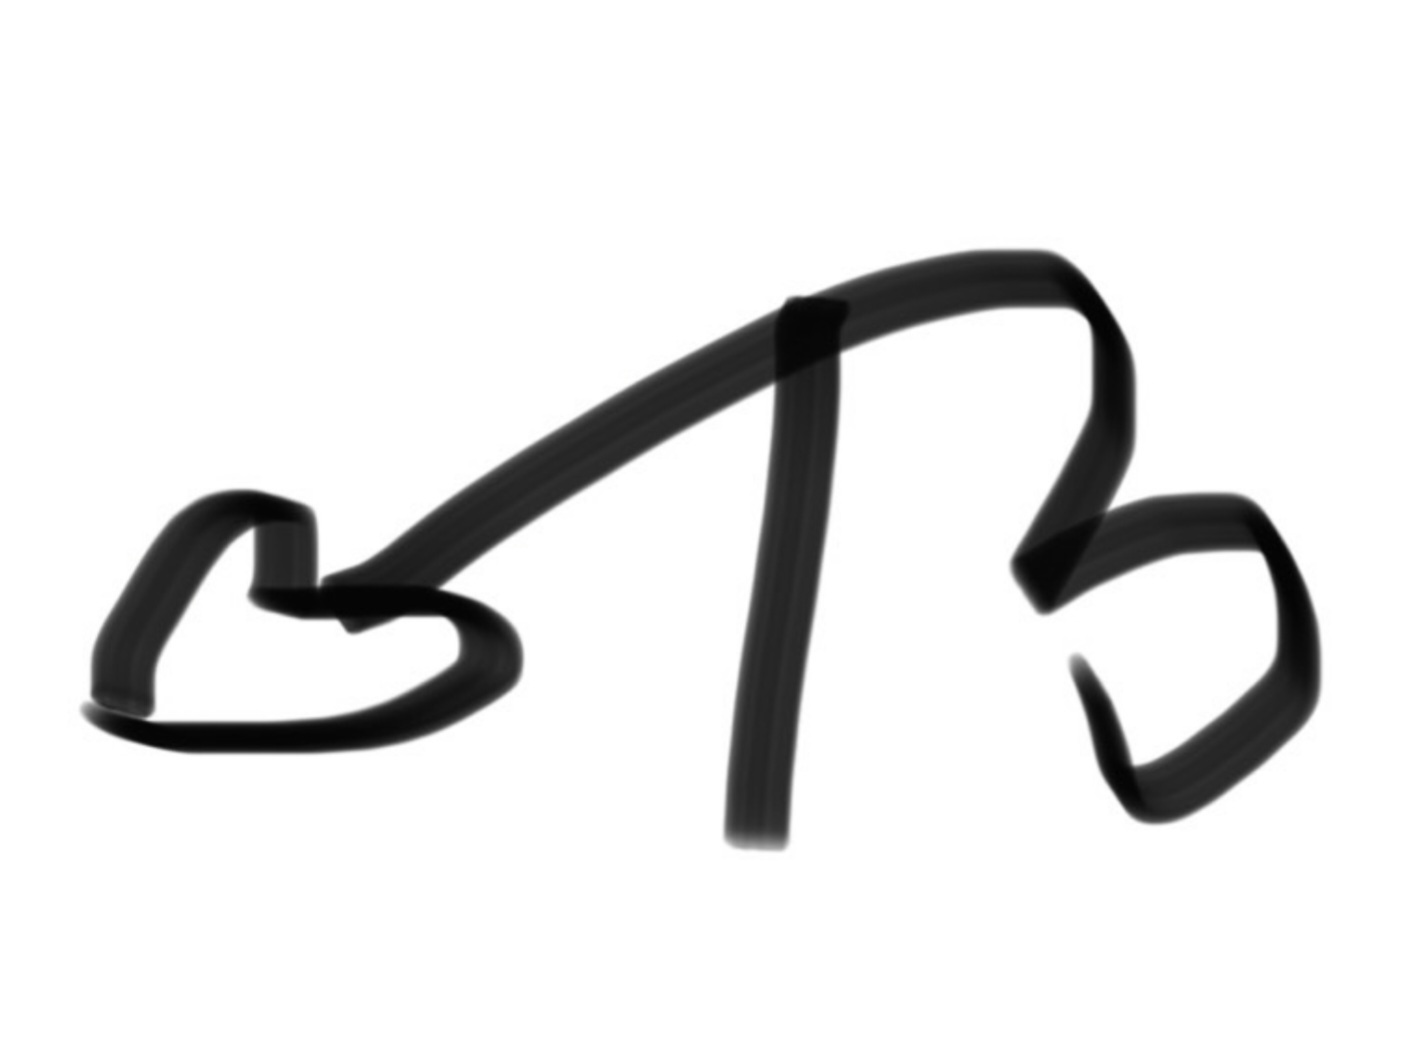
Signature of: rimu yumino